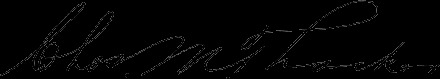
Signature of: charles m thacker